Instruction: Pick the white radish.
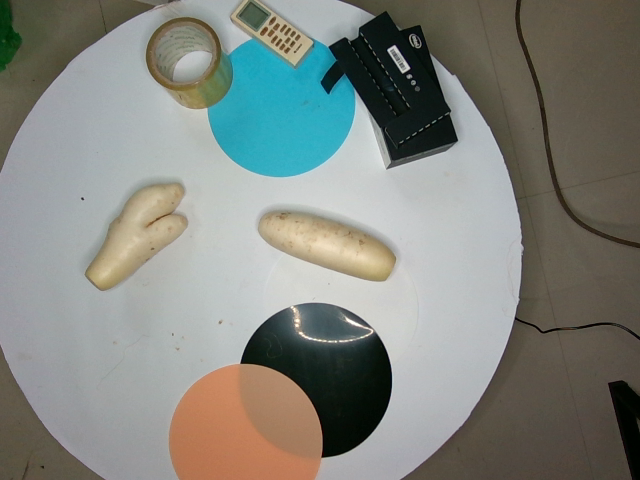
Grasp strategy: vertical